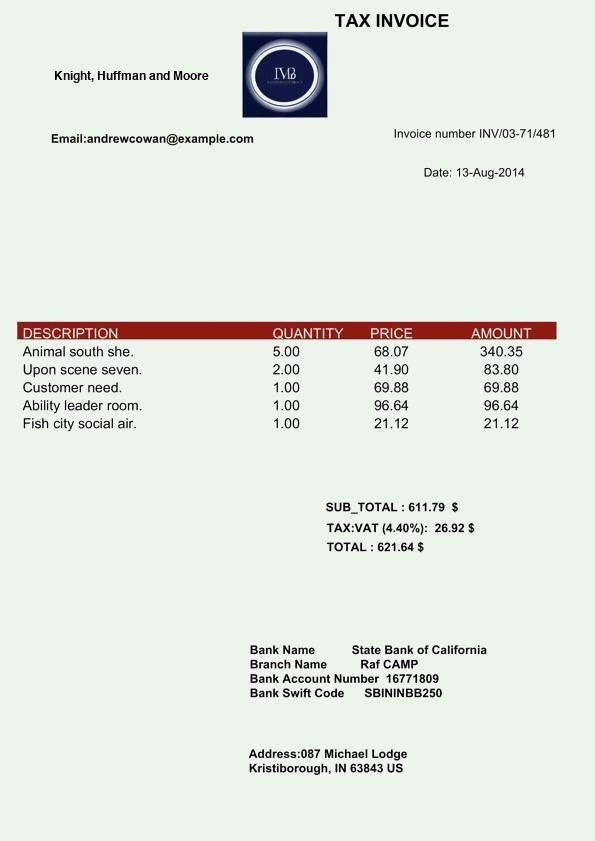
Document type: Invoice